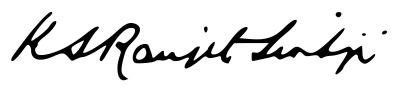
Signature of: ranjitsinhji